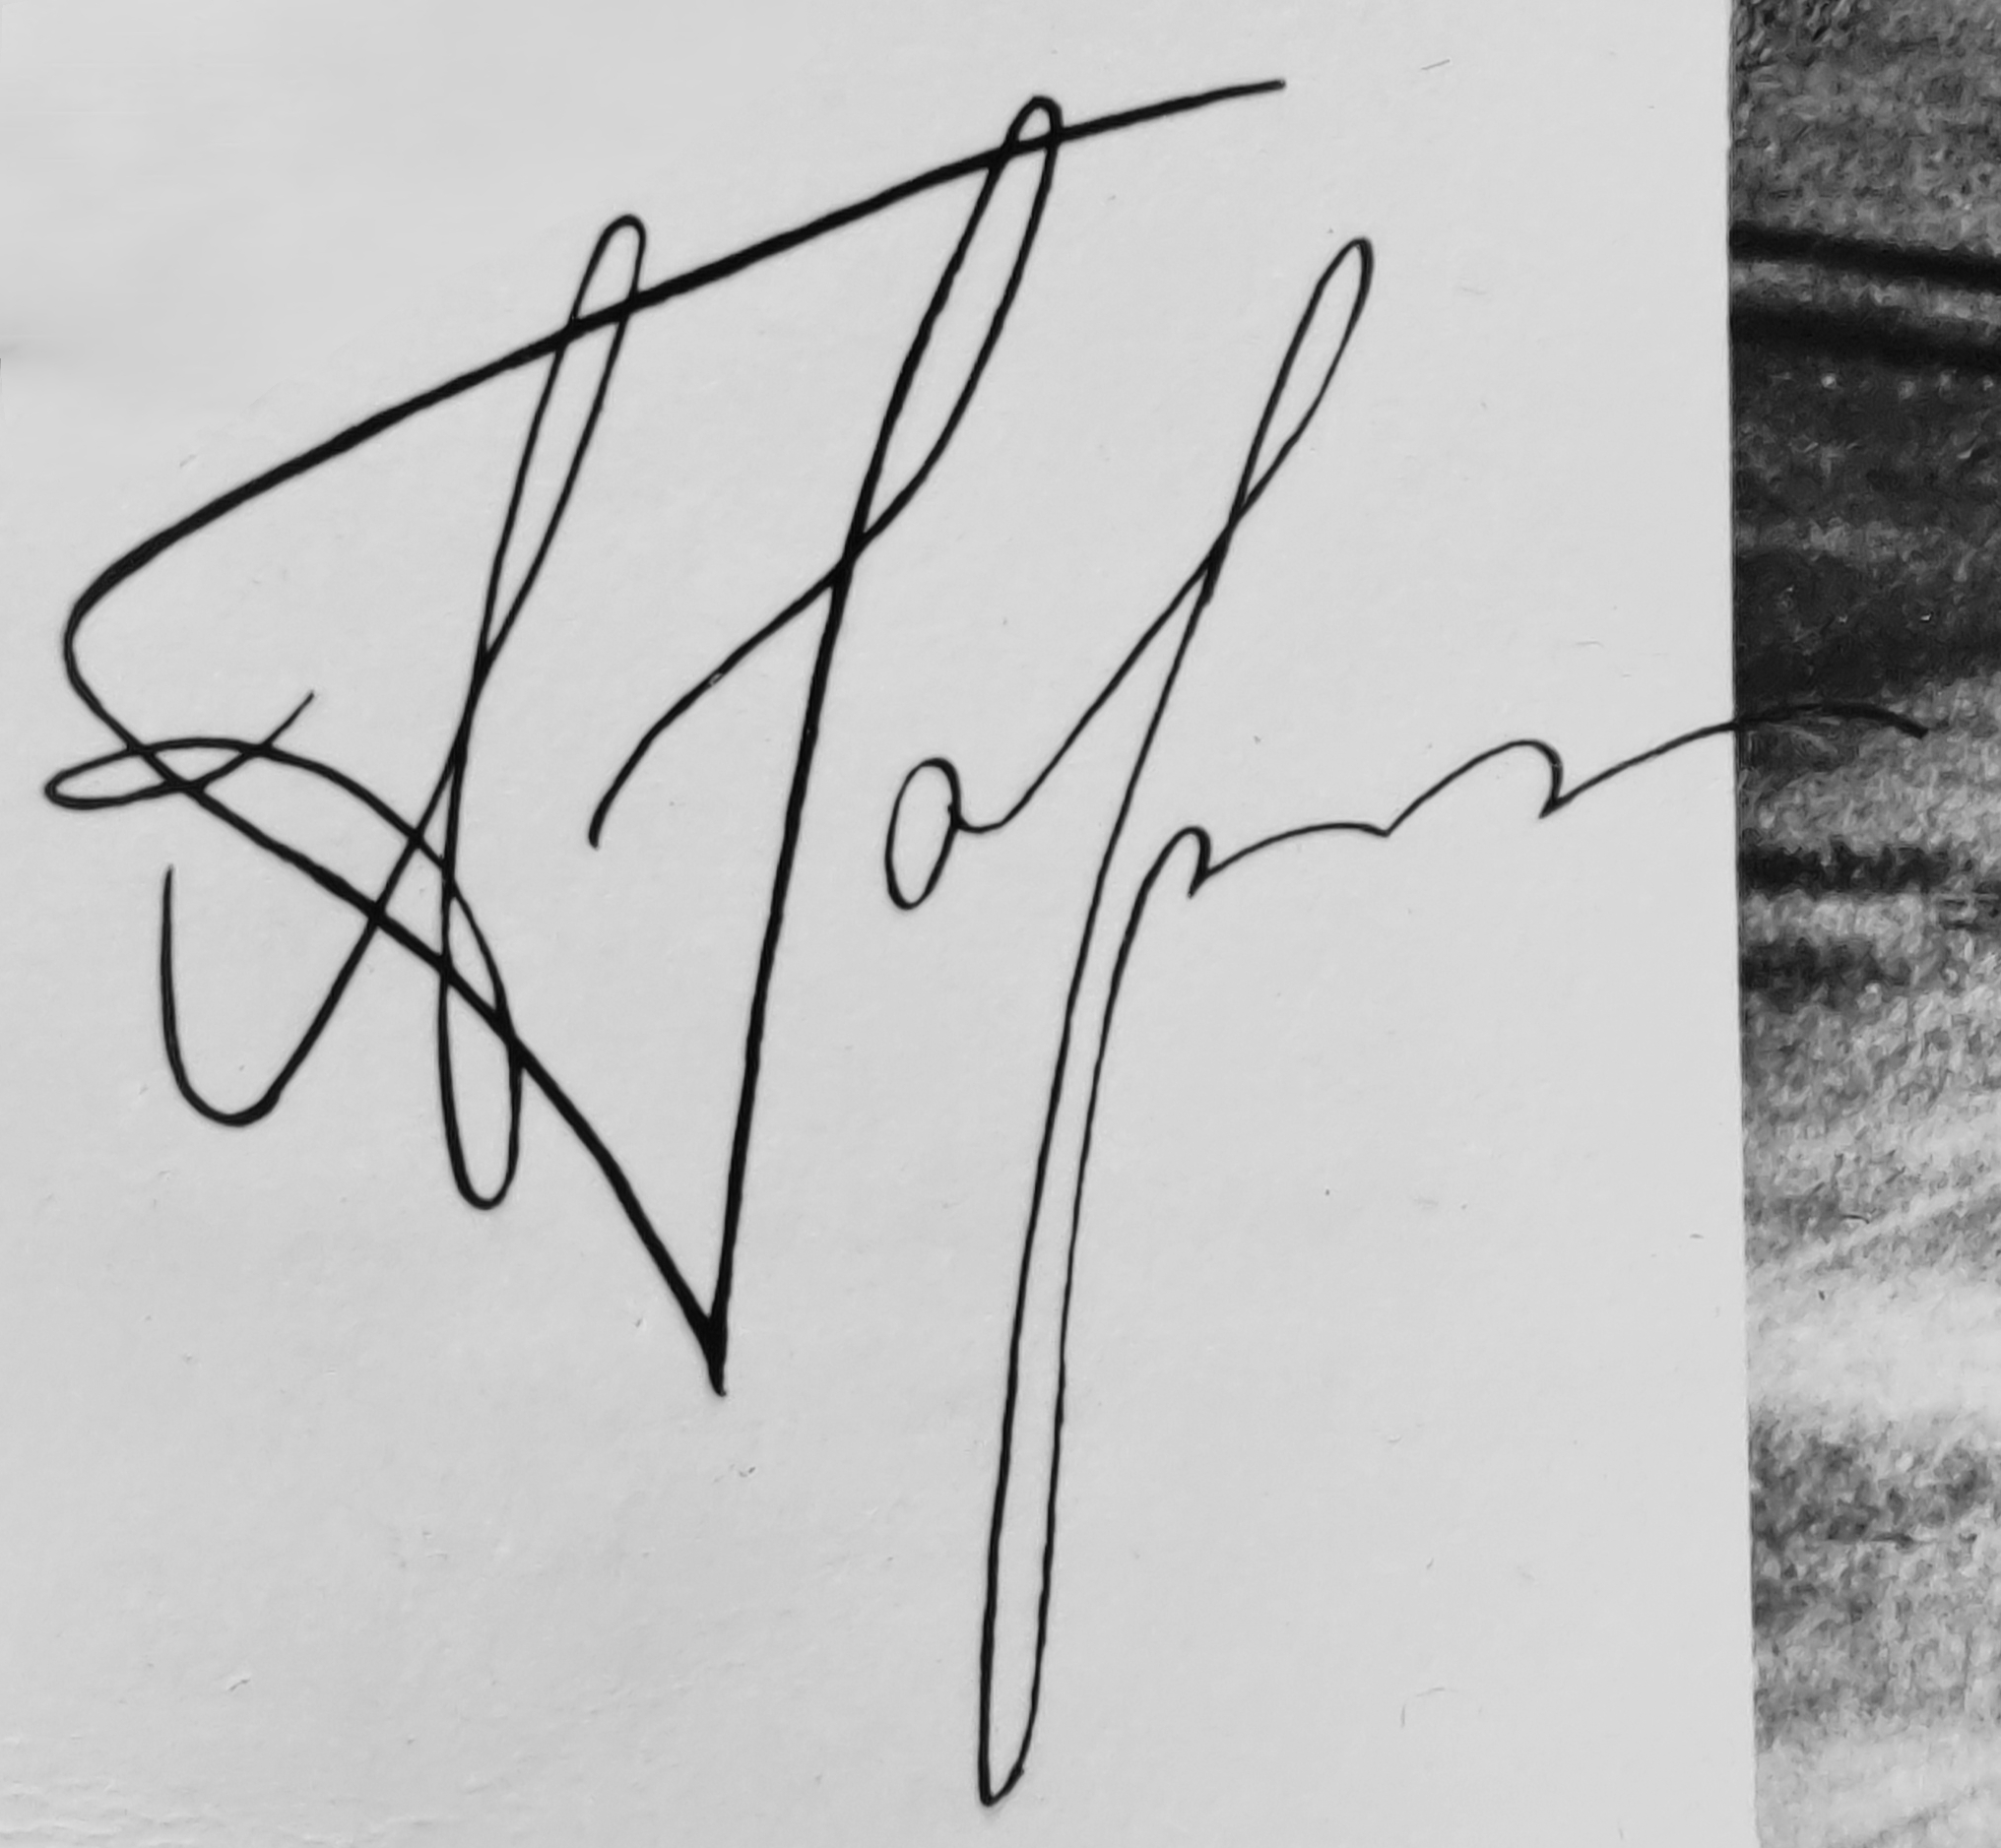
Signature of: aleksandr gorshkov